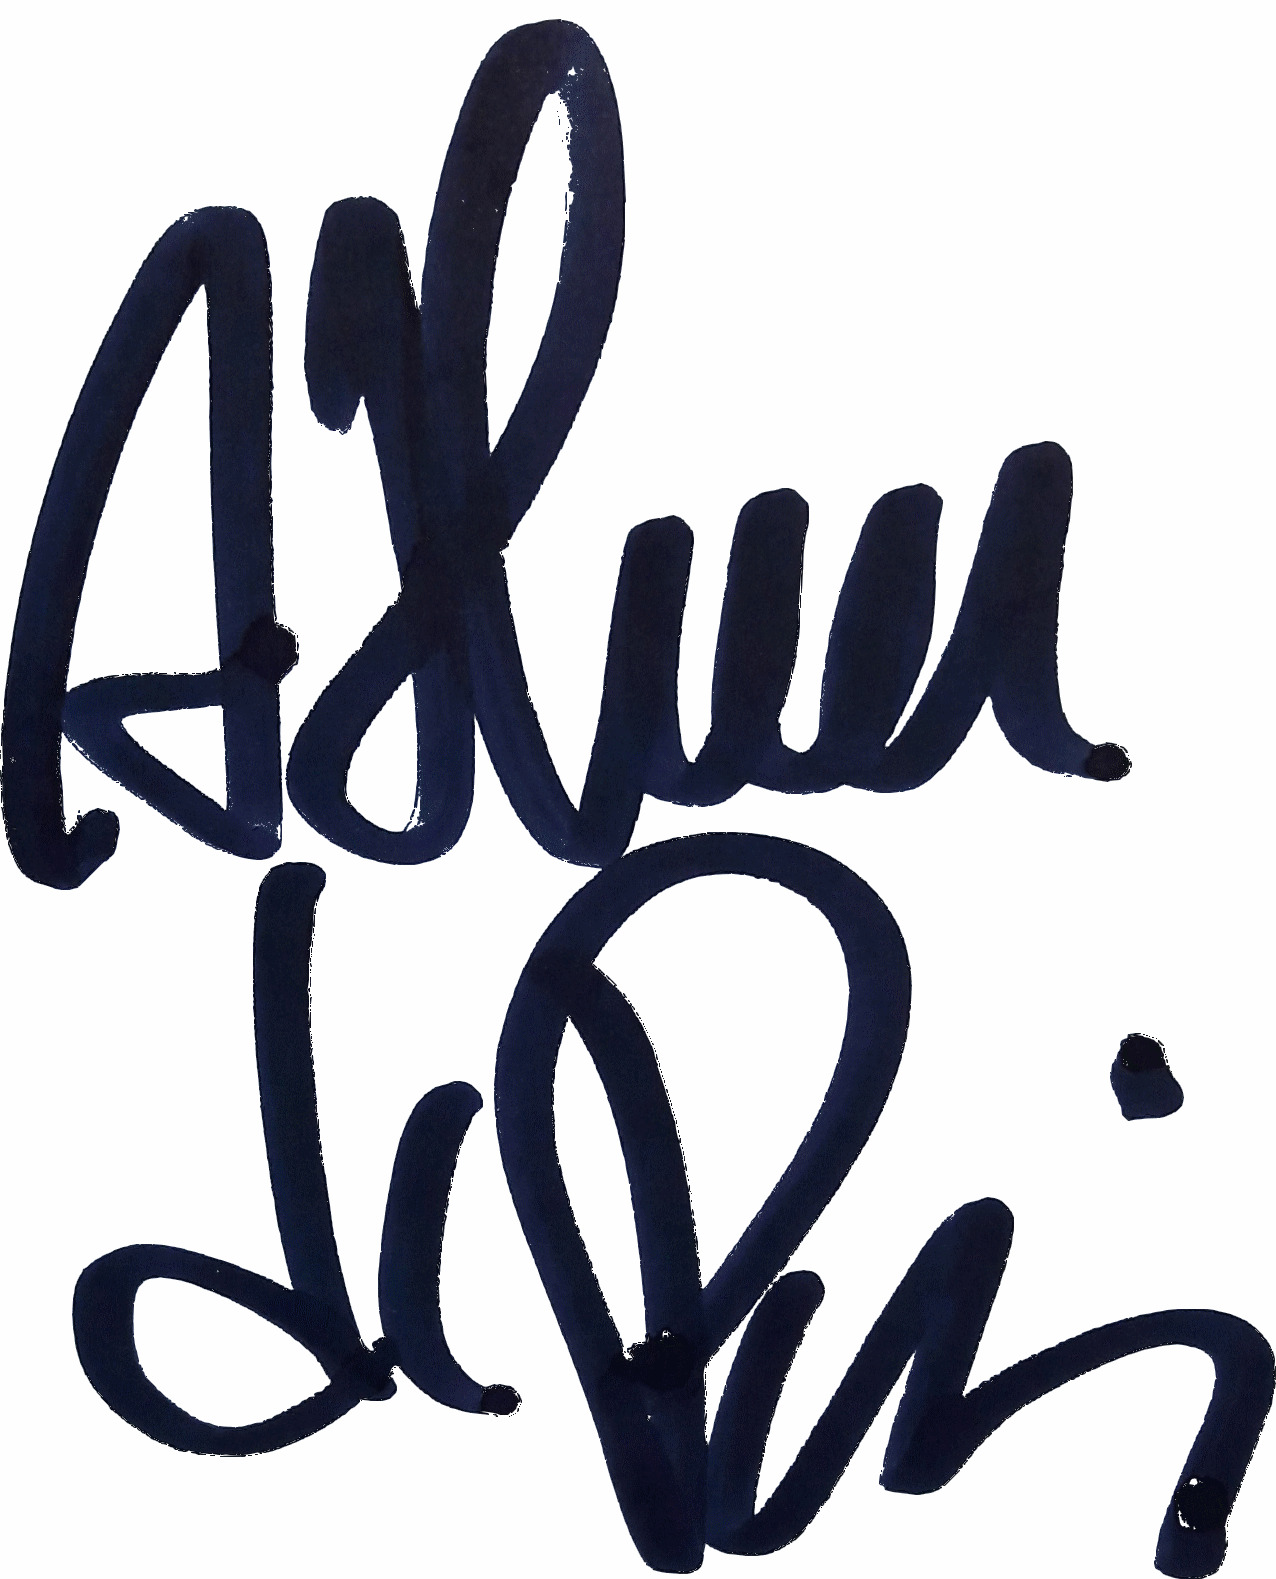
Signature of: arthur de pins